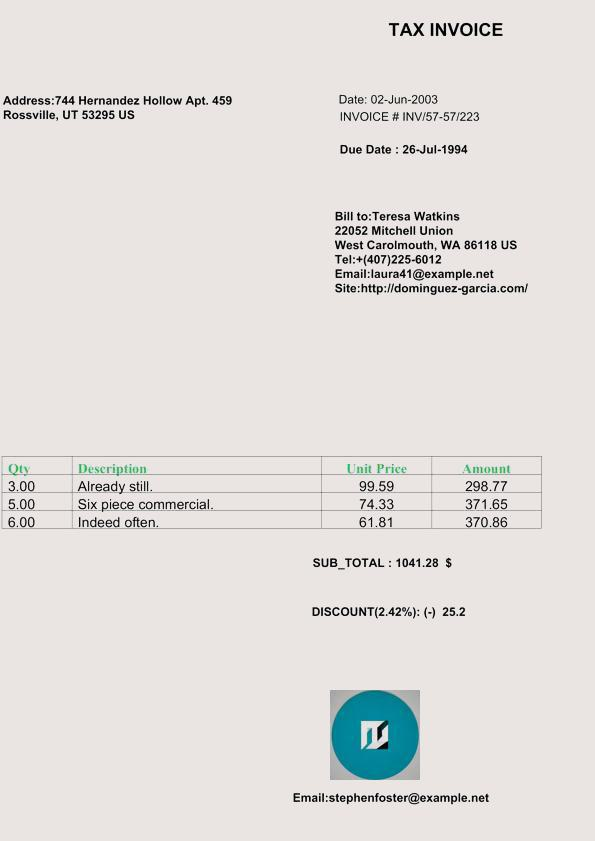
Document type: Invoice